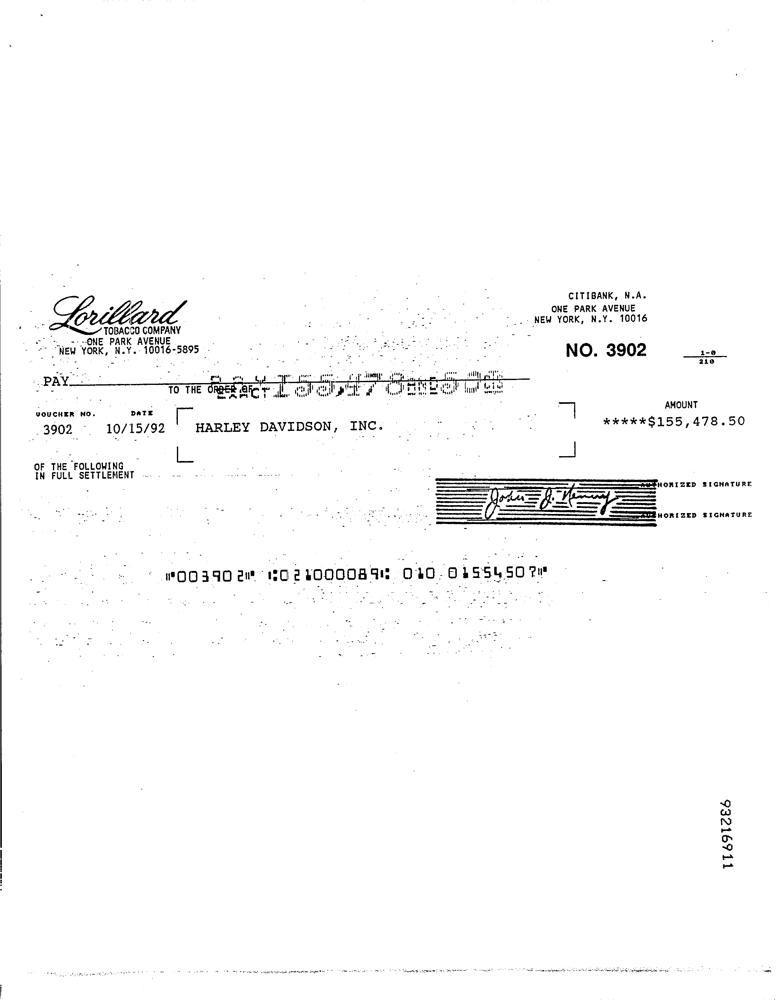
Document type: Invoice